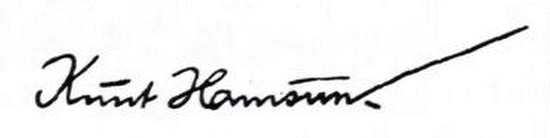
Signature of: knut hamsun